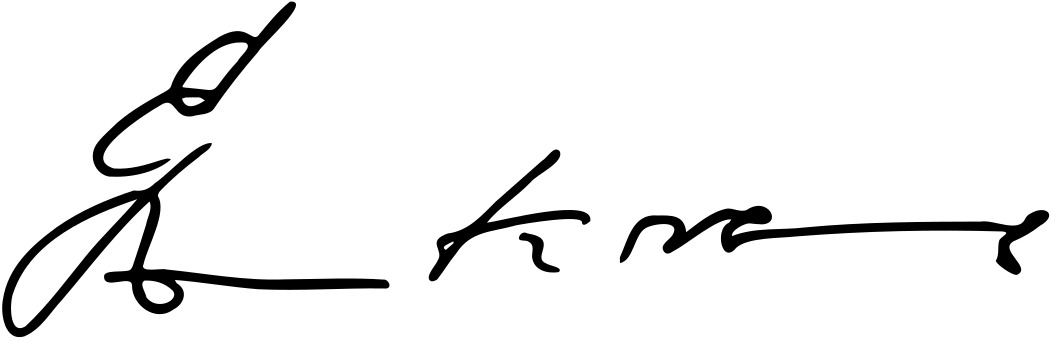
Signature of: egon krenz